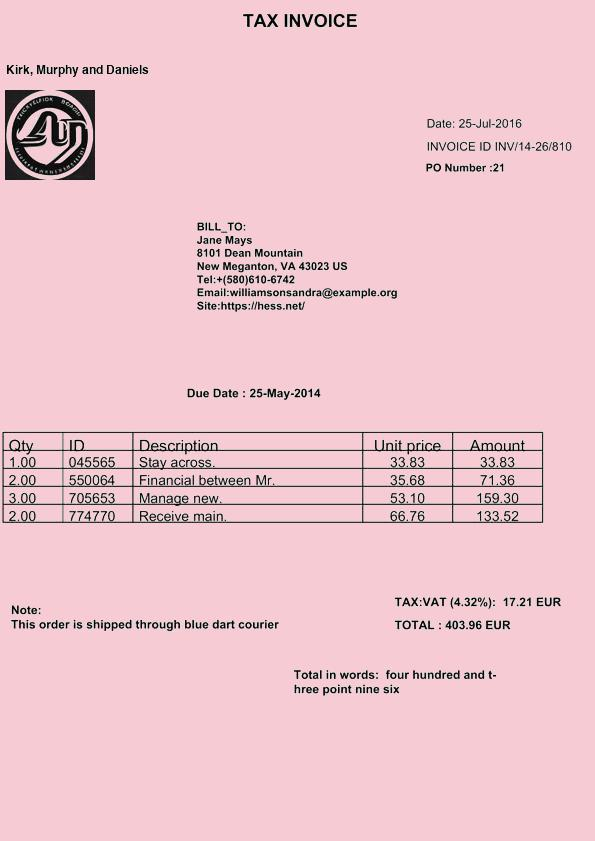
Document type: Invoice